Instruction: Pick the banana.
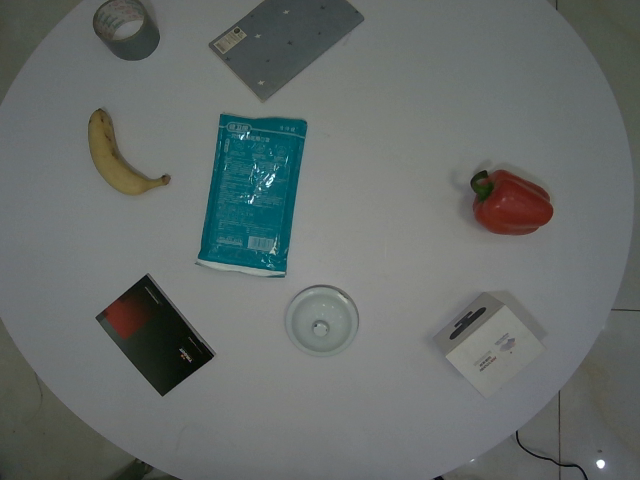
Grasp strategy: vertical